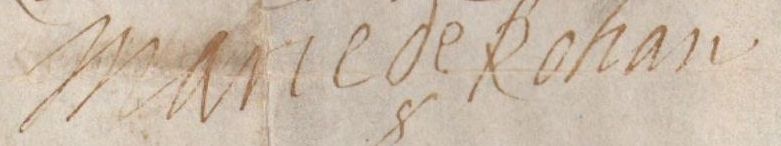
Signature of: marie de rohan duchess of chevreuse